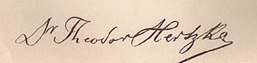
Signature of: theodor hertzka